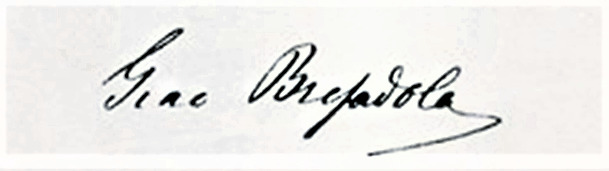
Signature of: giacomo bresadola